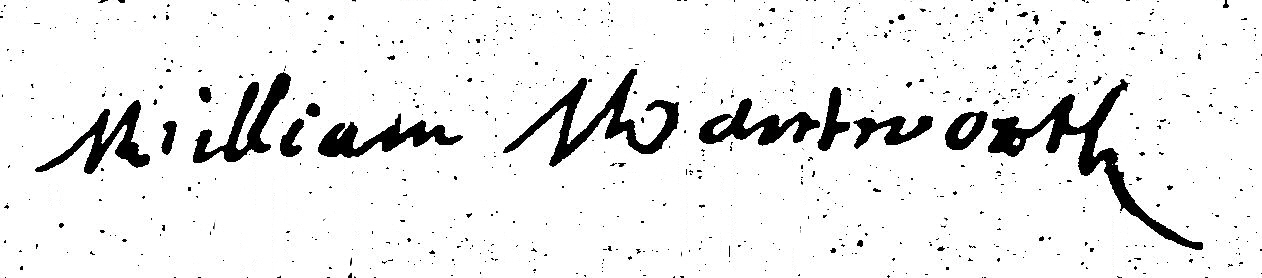
Signature of: william wentworth